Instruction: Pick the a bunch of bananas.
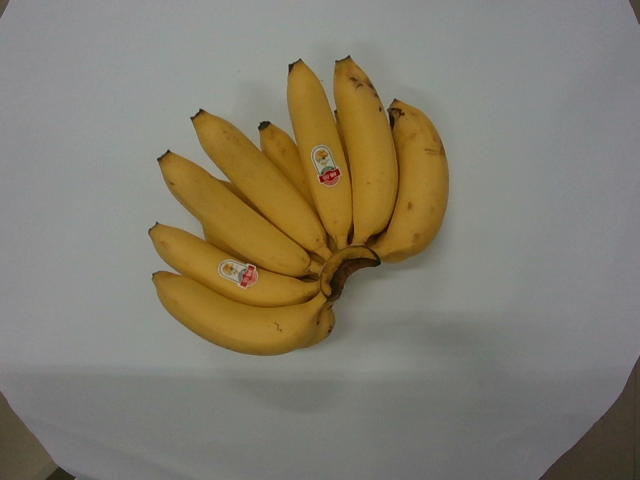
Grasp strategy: vertical